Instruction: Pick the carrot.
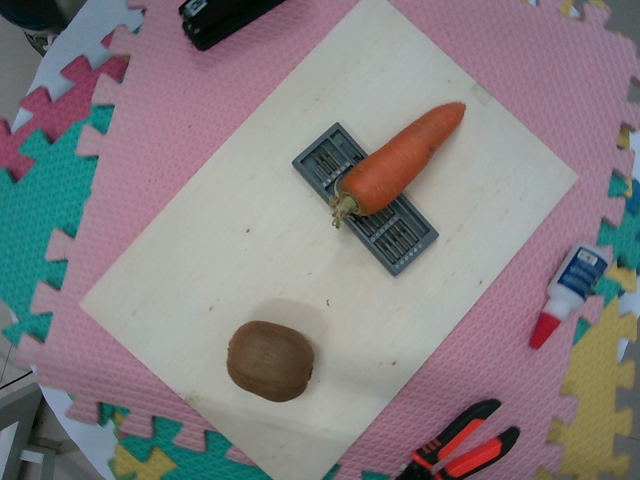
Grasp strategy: vertical